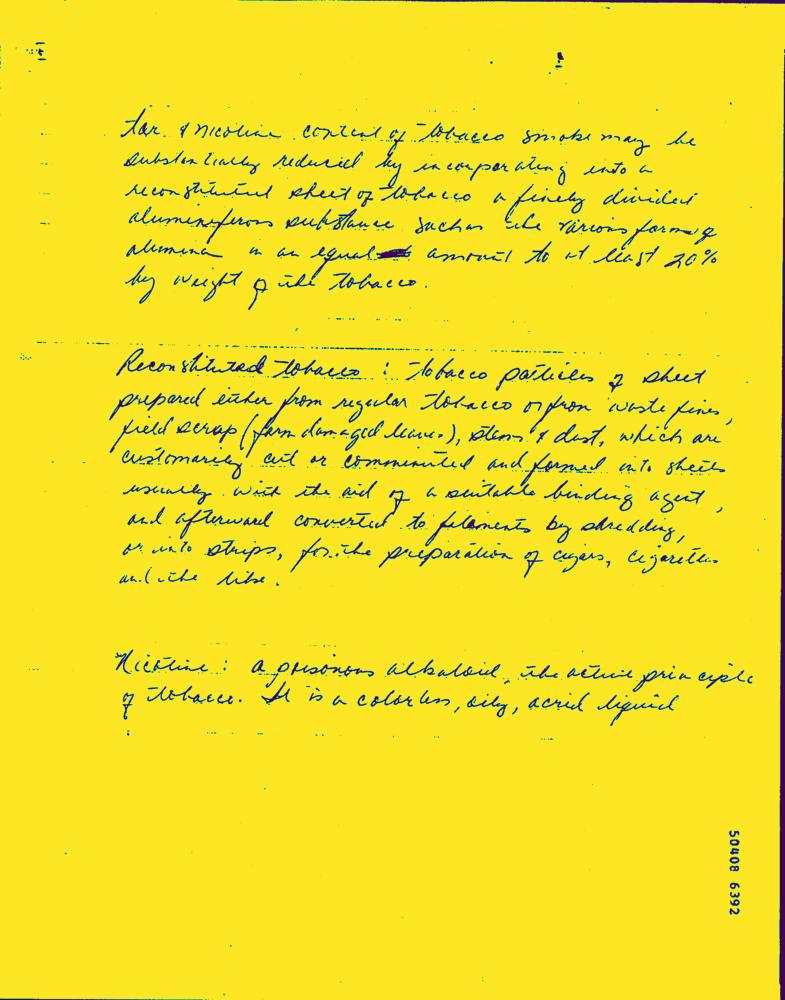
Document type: Hand-Written